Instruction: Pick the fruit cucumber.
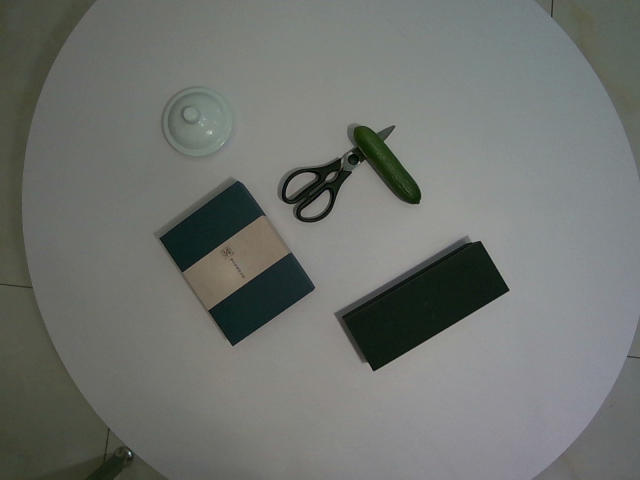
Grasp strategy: vertical